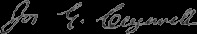
Signature of: joseph cogswell